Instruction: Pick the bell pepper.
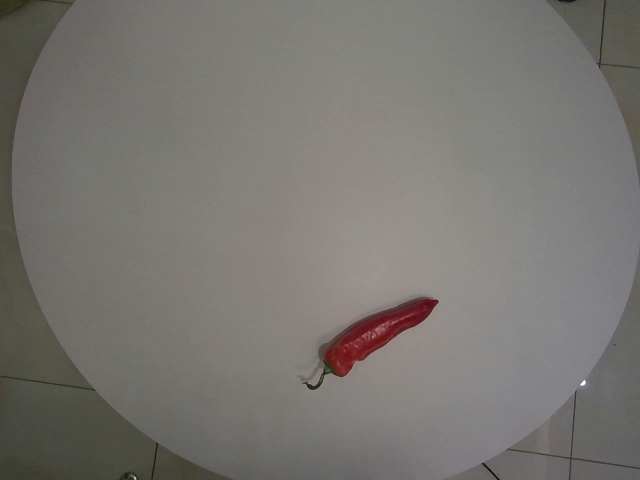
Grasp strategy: vertical